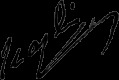
Signature of: nazli fazl